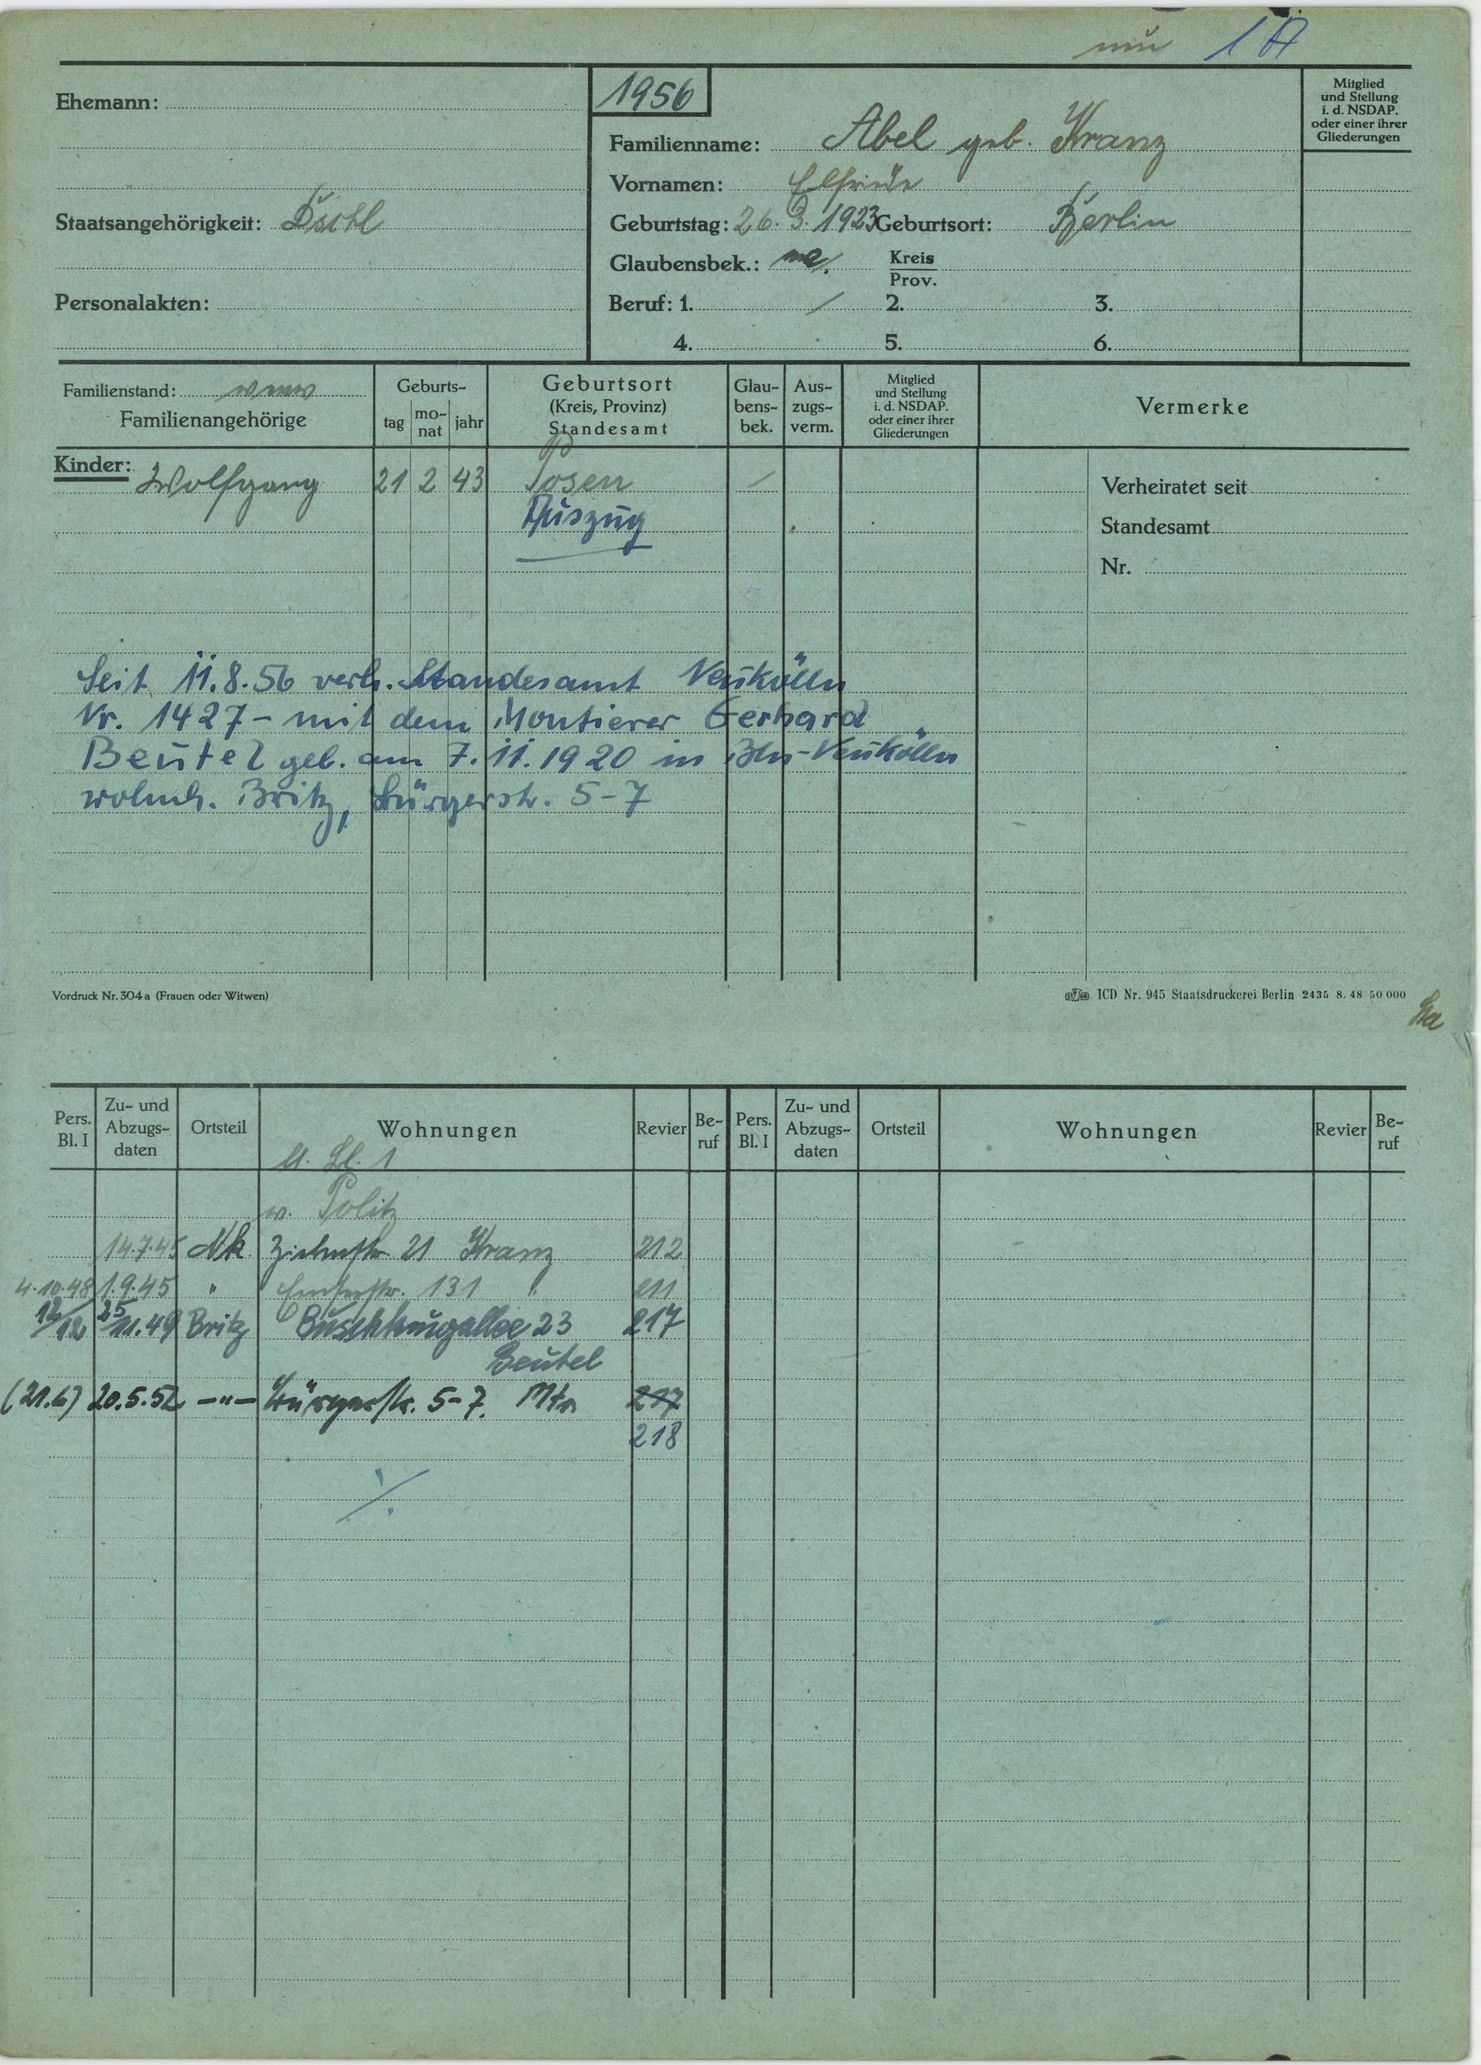
Abel geb. Kranz